Question: What jurisdiction, city, or county is the document associated with?
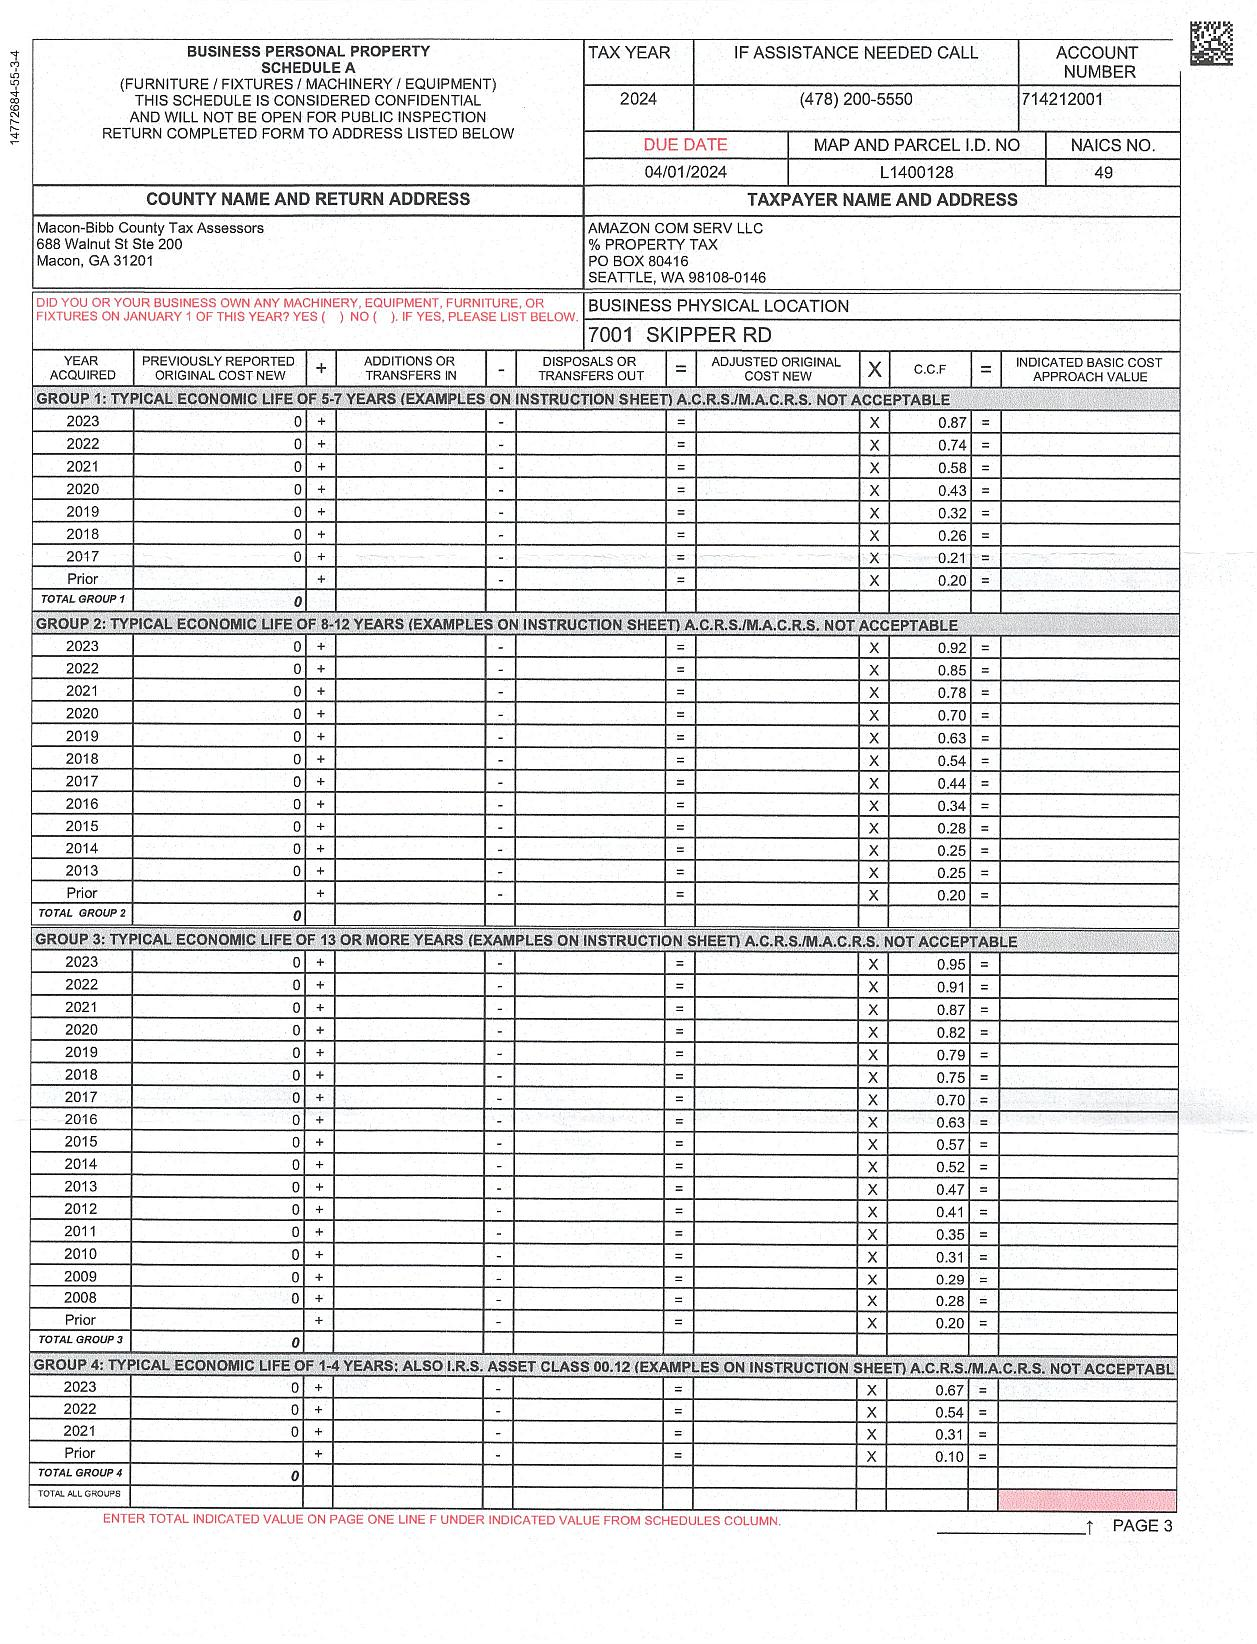
Answer: "Macon-Bibb County"